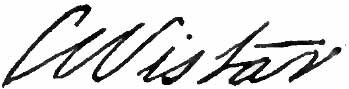
Signature of: caspar wistar